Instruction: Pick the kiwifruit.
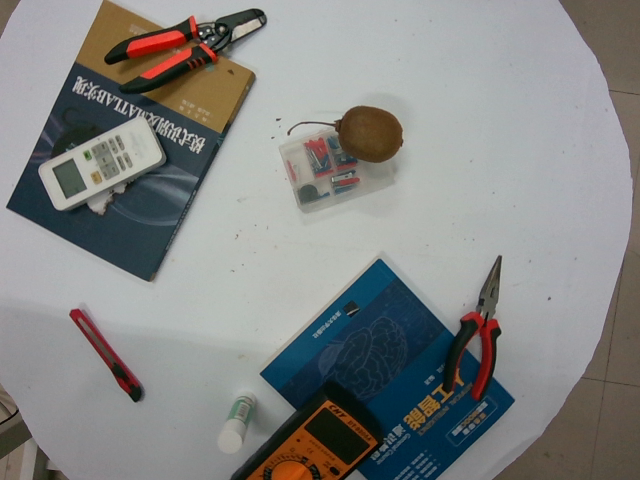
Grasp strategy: vertical